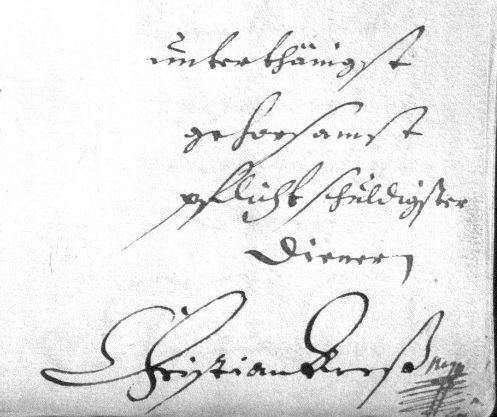
Signature of: christian kreß